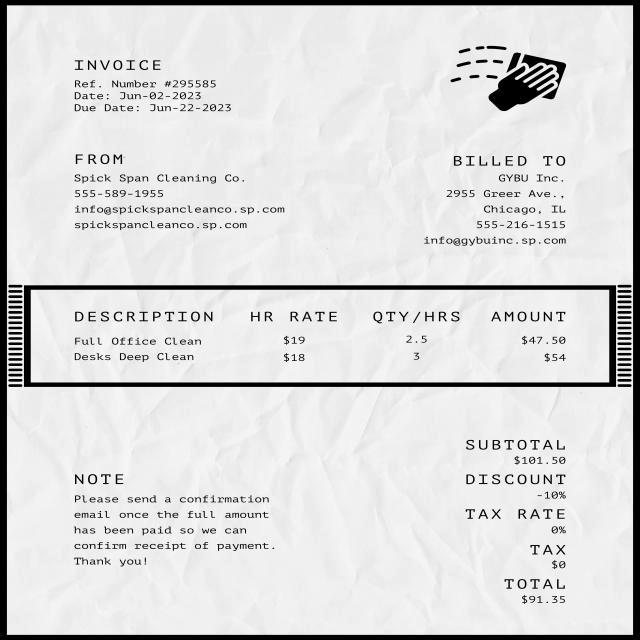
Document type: Invoice